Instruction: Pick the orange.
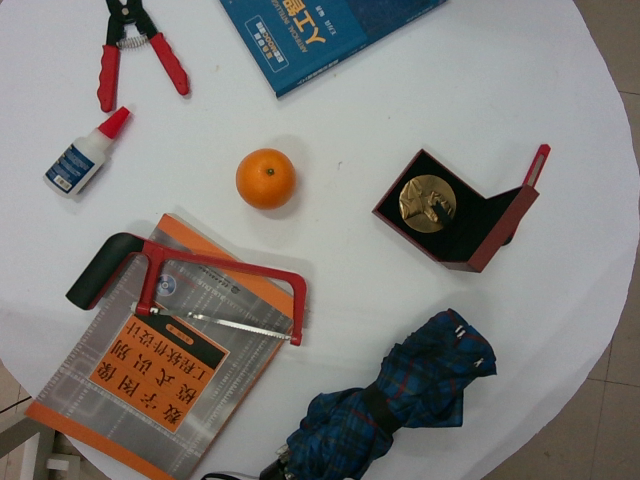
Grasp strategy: vertical